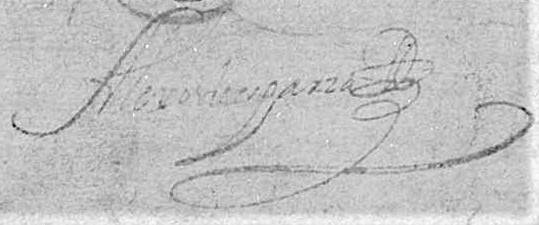
Signature of: alejo de esparza